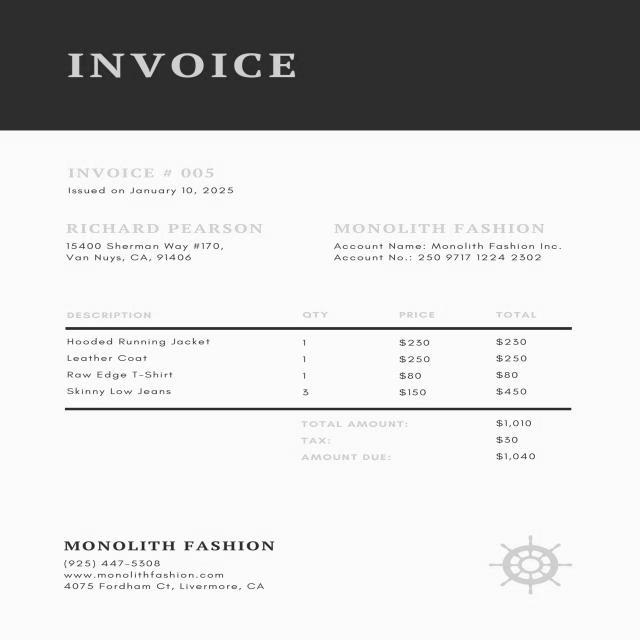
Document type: Invoice